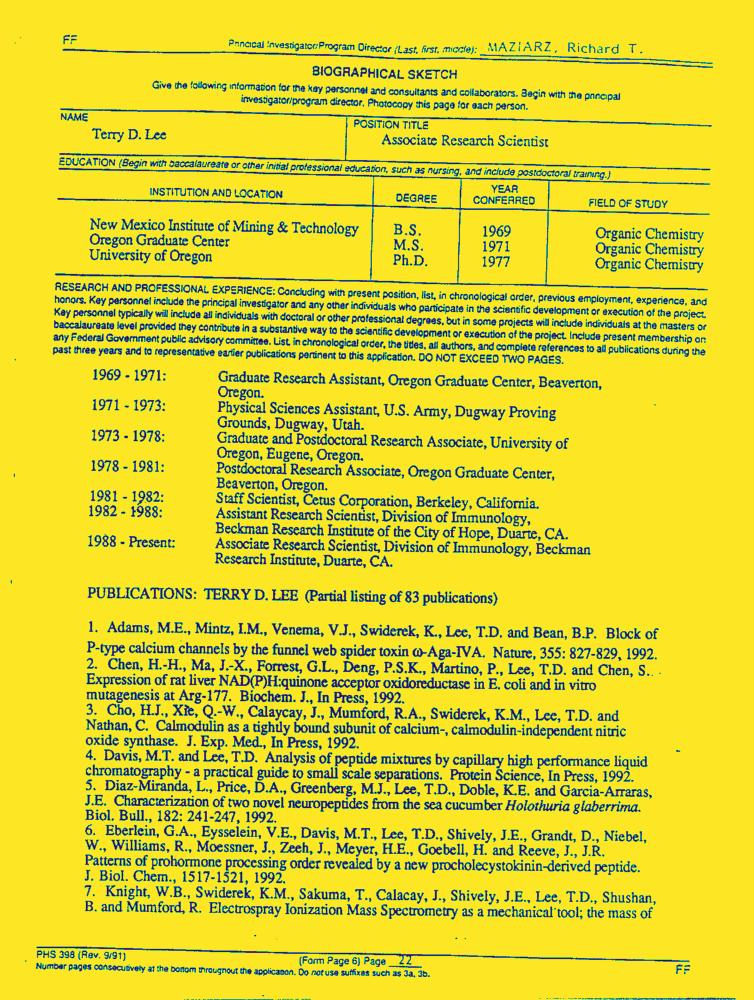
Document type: Resume-Doc